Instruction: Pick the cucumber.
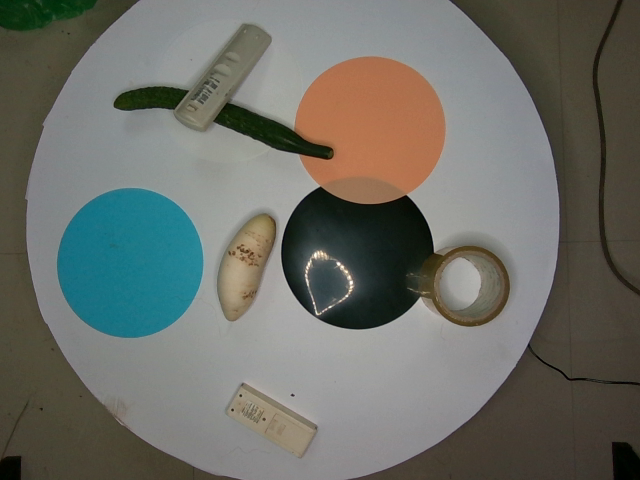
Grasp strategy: vertical